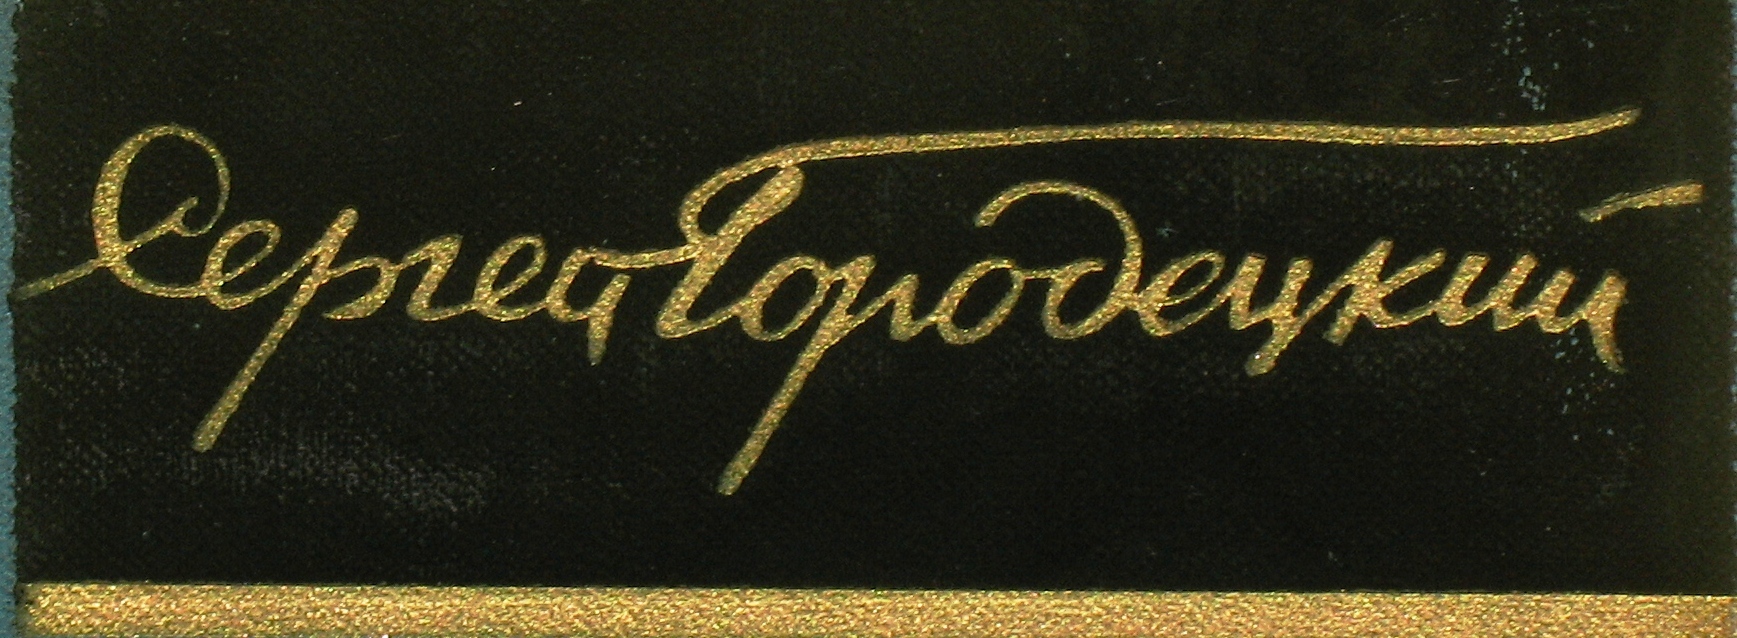
Signature of: sergey gorodetsky